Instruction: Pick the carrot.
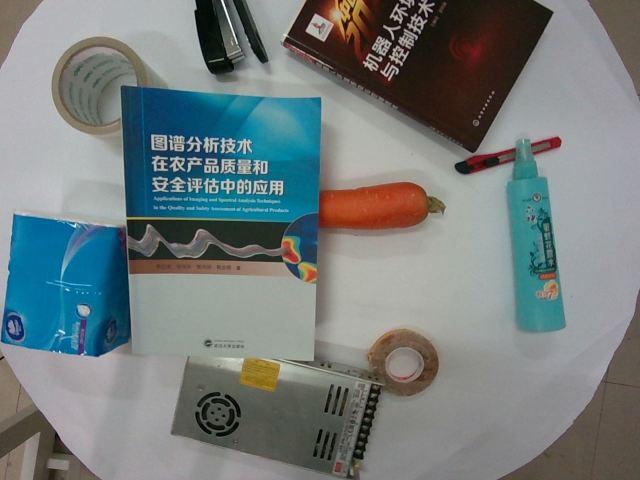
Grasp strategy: vertical